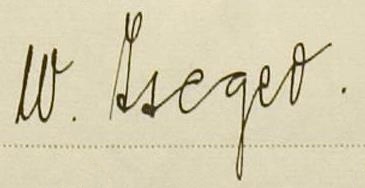
Signature of: wouter wout iseger